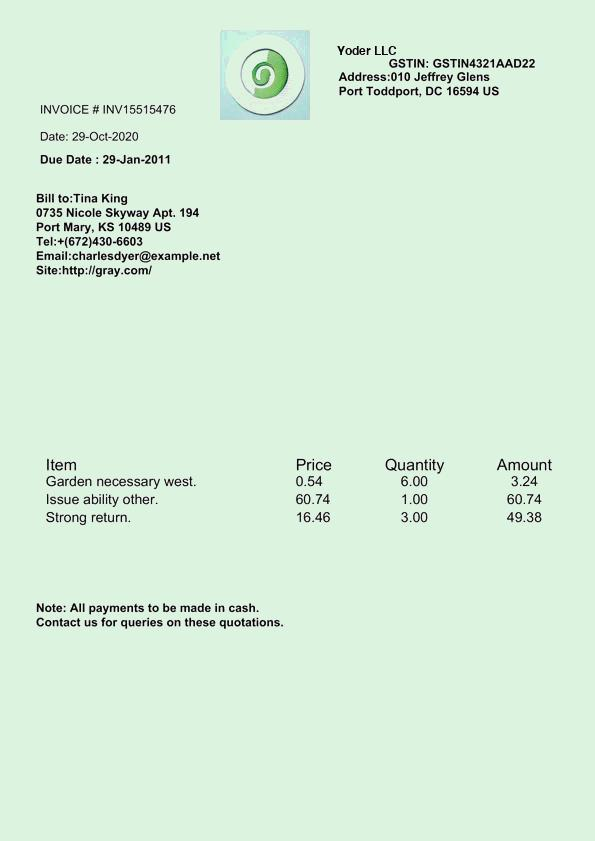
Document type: Invoice